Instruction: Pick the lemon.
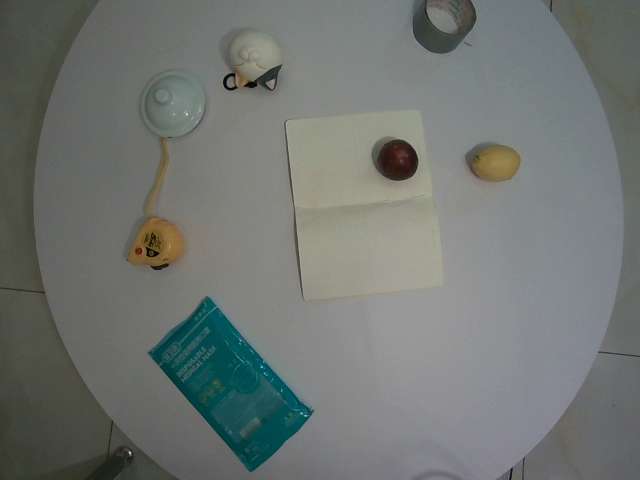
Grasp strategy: vertical